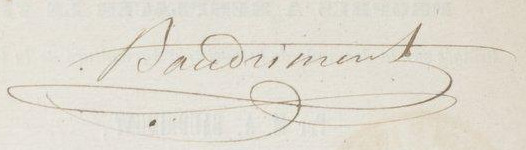
Signature of: alexandre baudrimont